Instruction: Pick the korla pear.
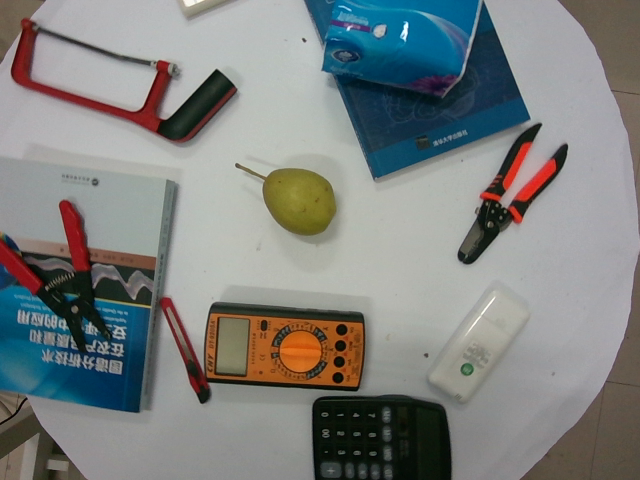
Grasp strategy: vertical